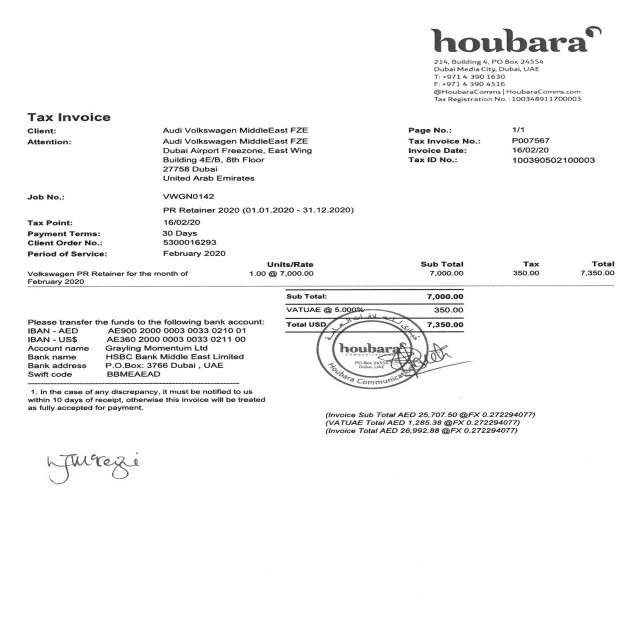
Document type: Invoice